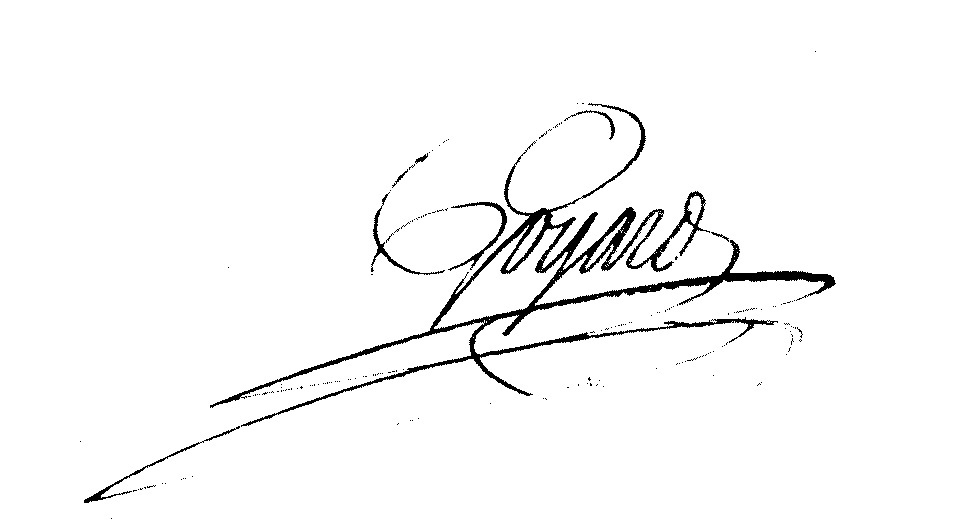
Signature of: jean joseph goyard